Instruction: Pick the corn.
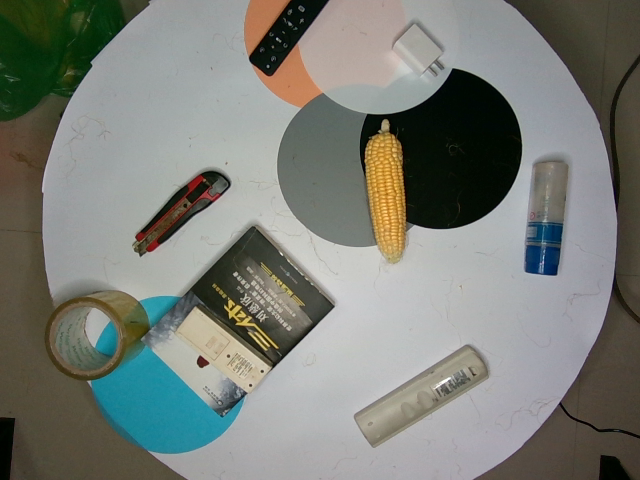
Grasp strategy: vertical